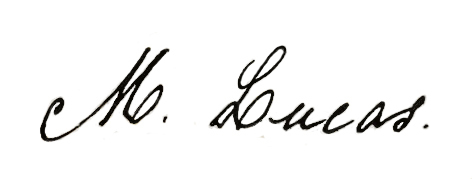
Signature of: marinus lucas